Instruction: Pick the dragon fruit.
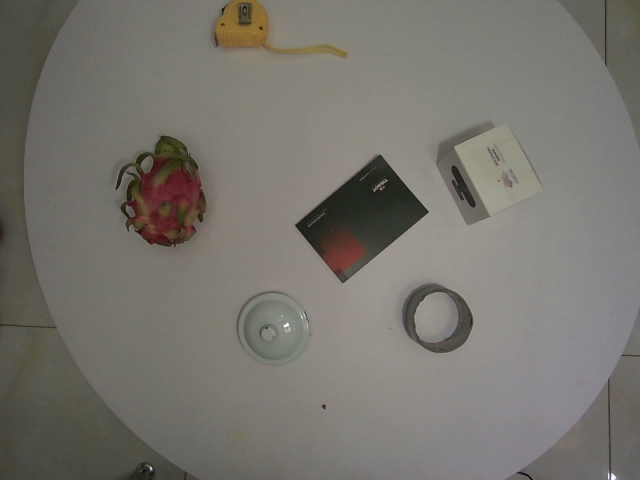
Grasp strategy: vertical